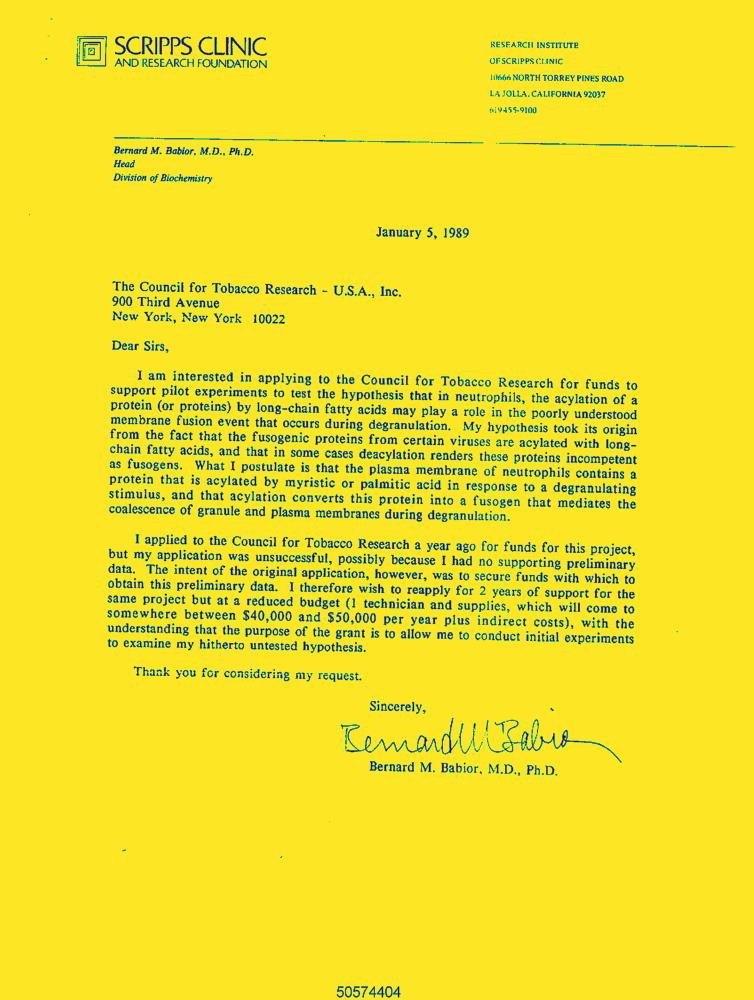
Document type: Letter-Doc